Question: How does the patient history play a role?
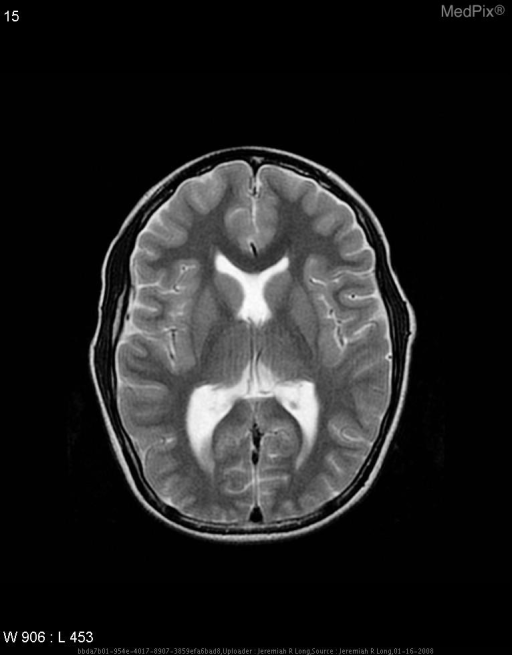
Answer: The patient's history of 10 year-old male with a known dignosis of septo-optic dysplasia. is key in understanding the case.